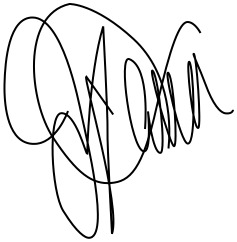
Signature of: jennifer lawrence